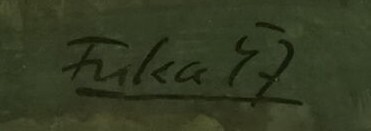
Signature of: vladimír fuka